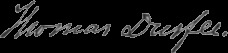
Signature of: thomas durfee